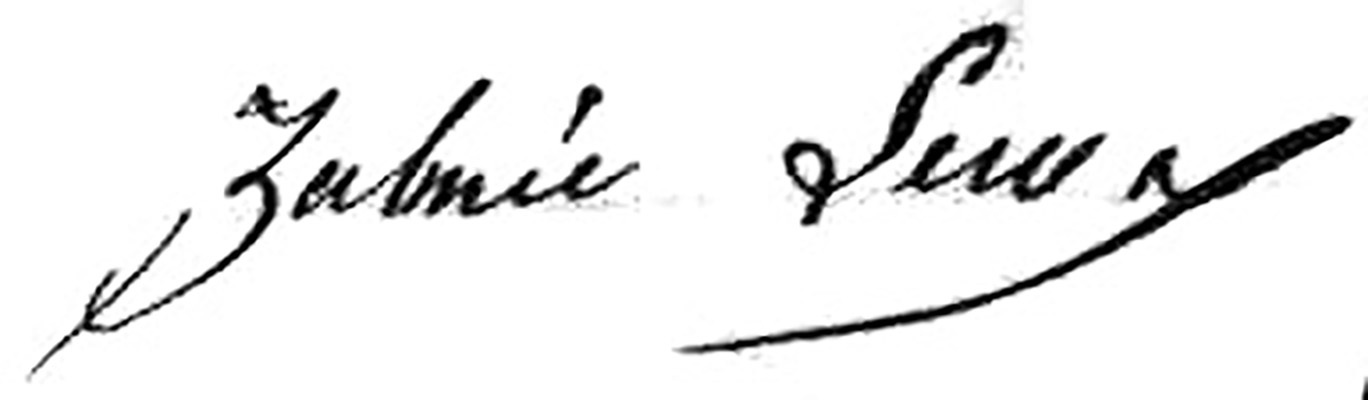
Signature of: zulmé dabadie